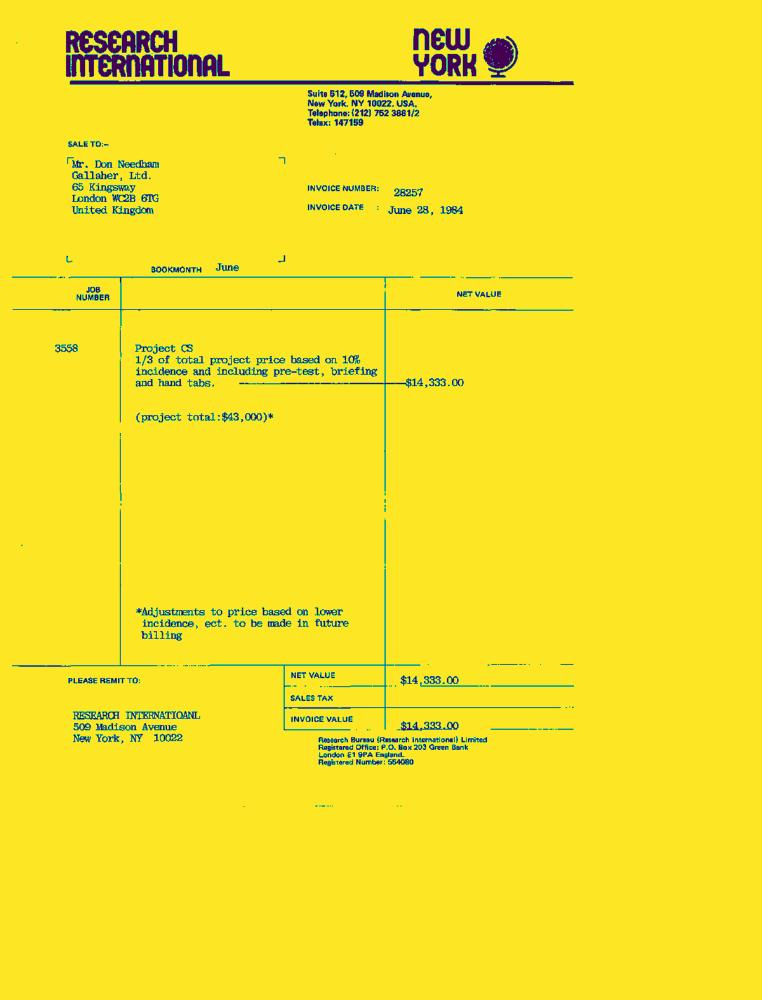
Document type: Invoice-Doc